Question: What could the diagnosis suggest?
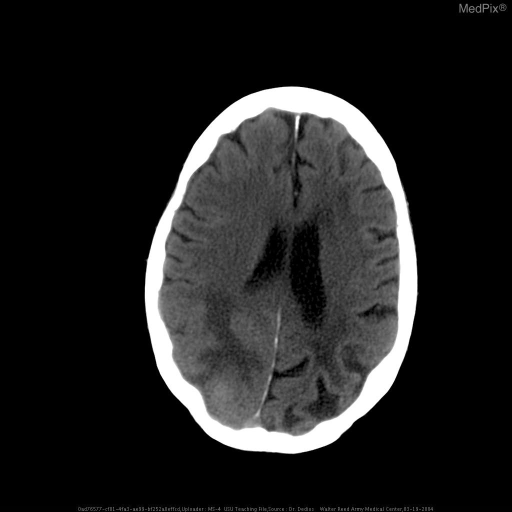
Answer: The possible diagnosis includes Vascular malformation
Hypertensive hemorrhage
Amyloid angiopathy
Metastatic disease (e.g. renal, lung etc.)
Occult trauma.